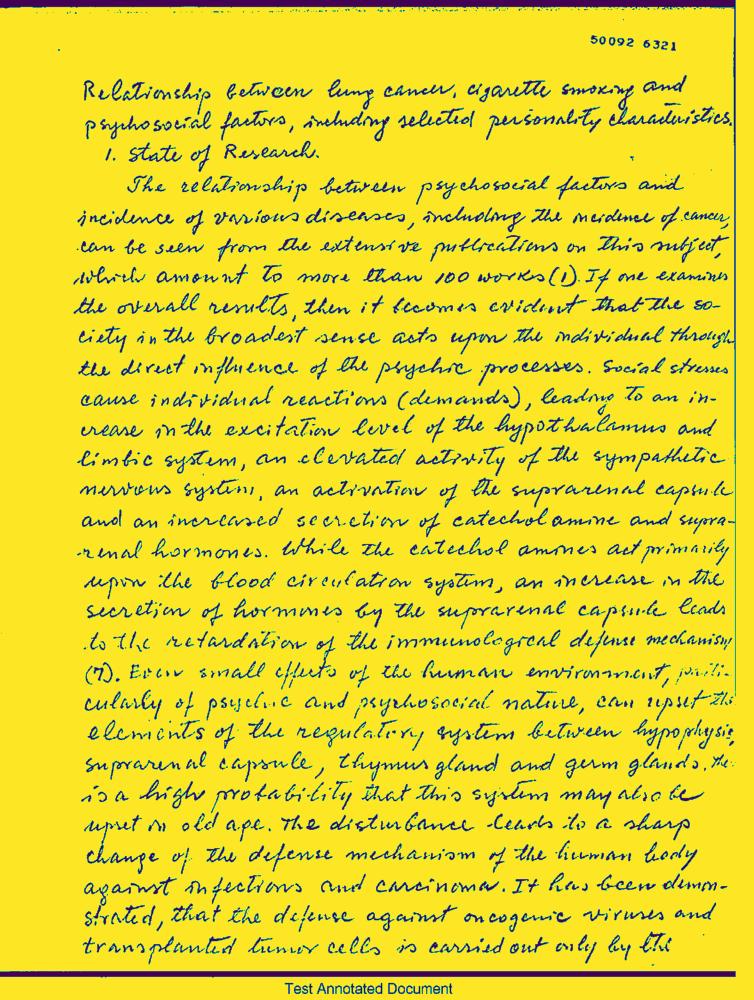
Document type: Hand-Written